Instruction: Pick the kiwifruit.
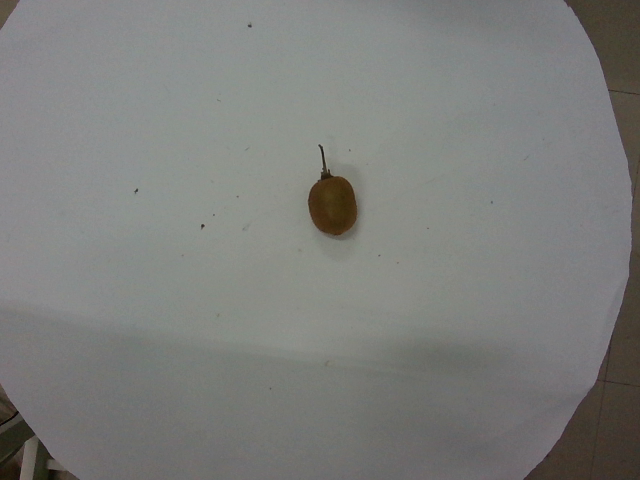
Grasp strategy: vertical